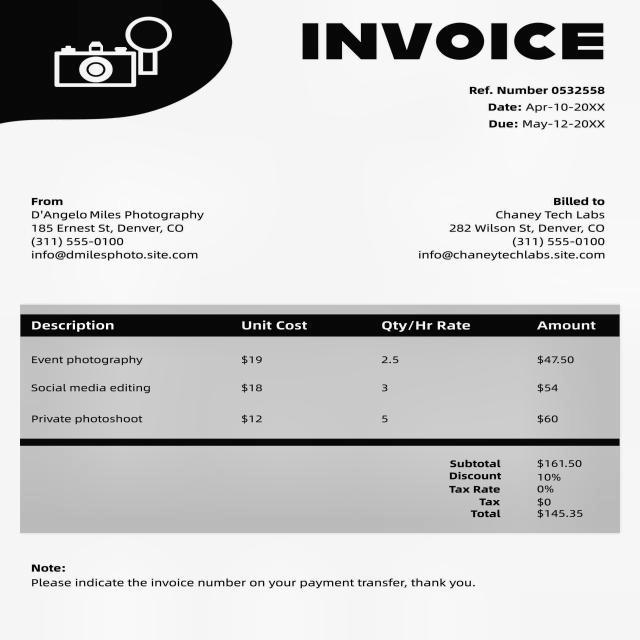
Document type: Invoice